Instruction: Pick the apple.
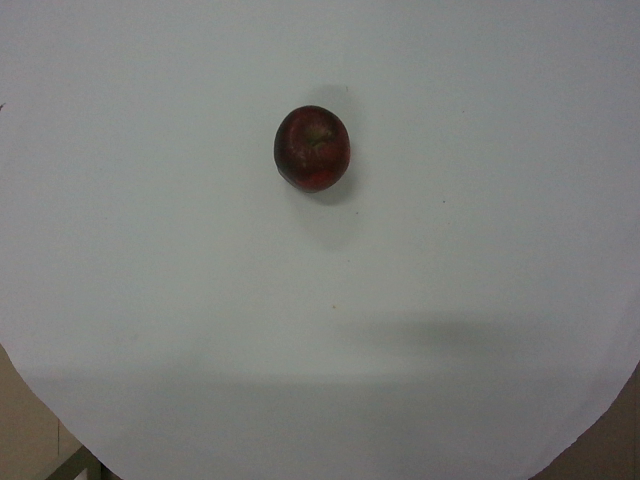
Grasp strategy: vertical